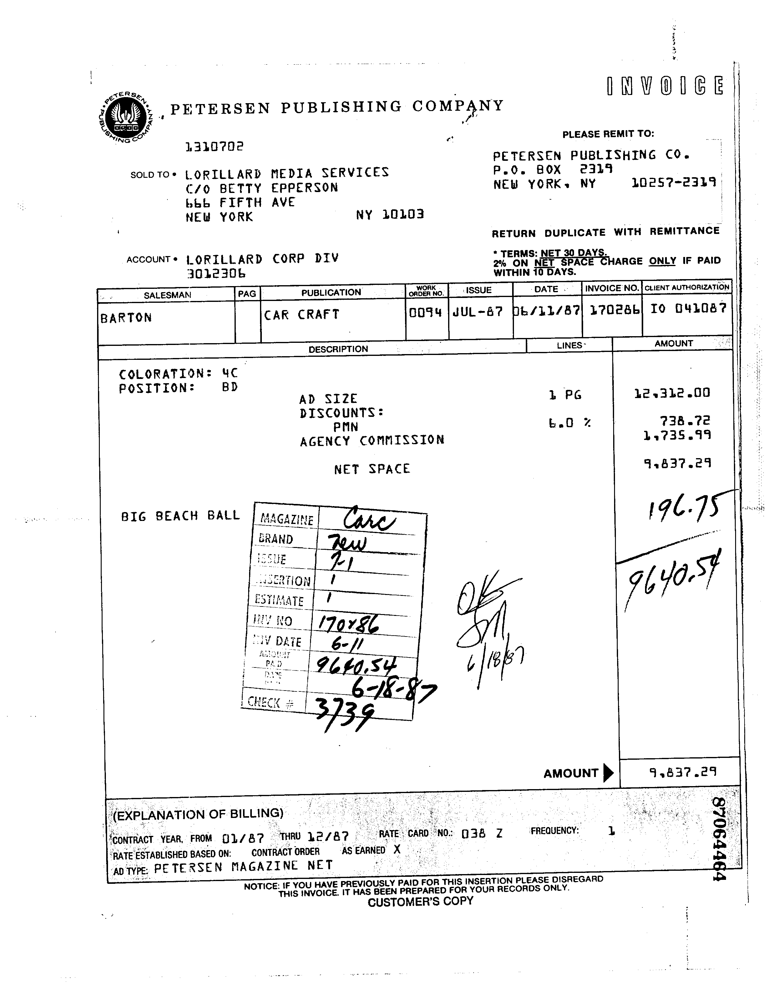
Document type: Invoice